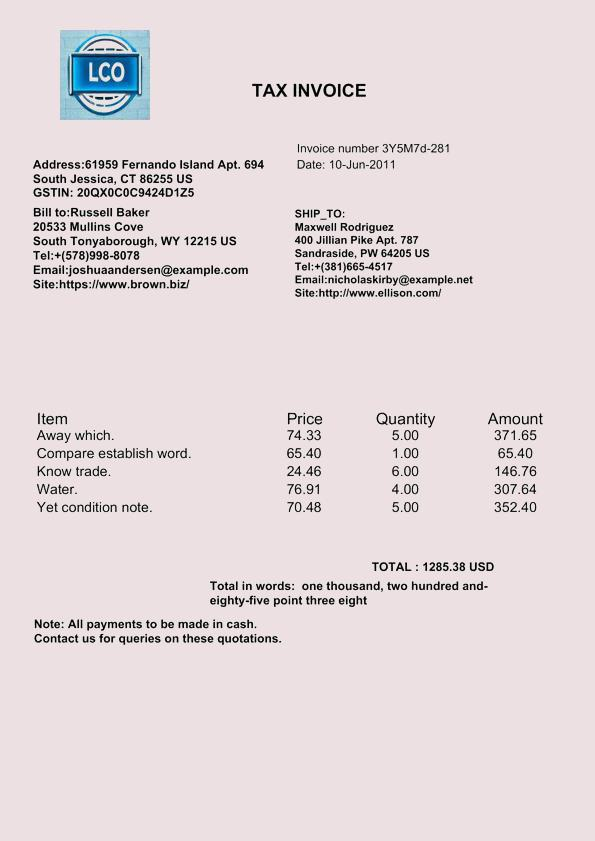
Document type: Invoice